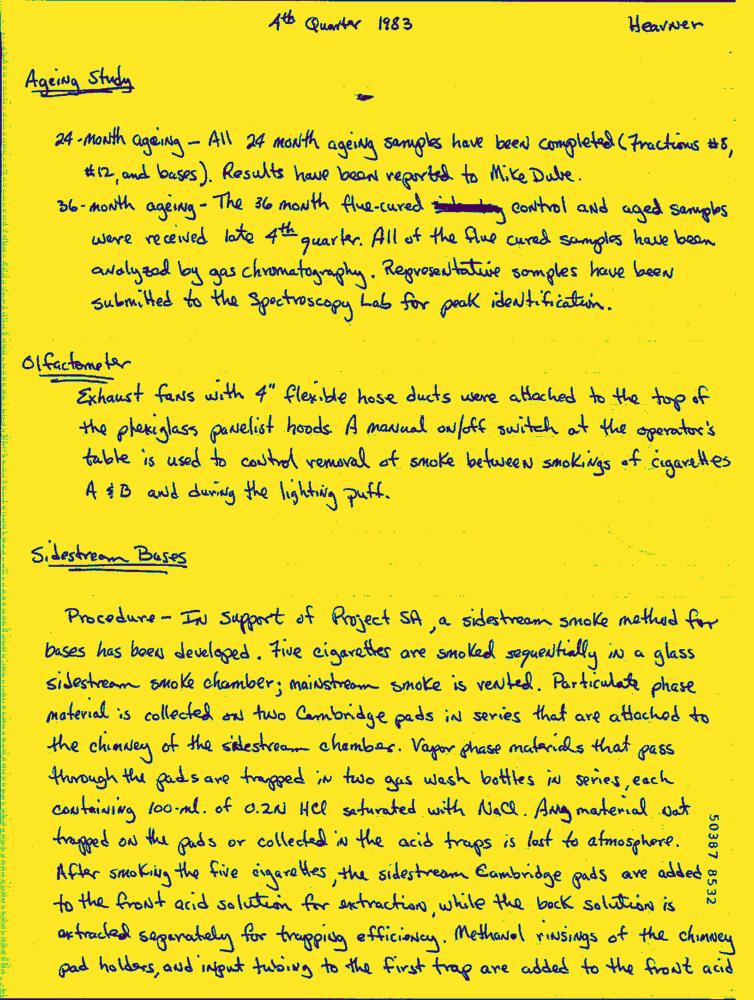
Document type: Hand-Written